Question: What could the diagnosis suggest?
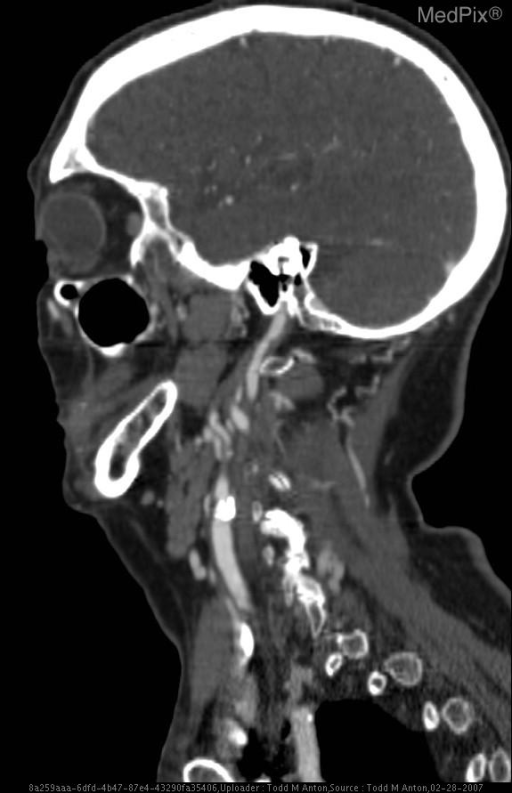
Answer: The possible diagnosis includes Ischemic stroke (embolus, thrombus, arterial dissection)
Hemorrhagic stroke
Malignancy.